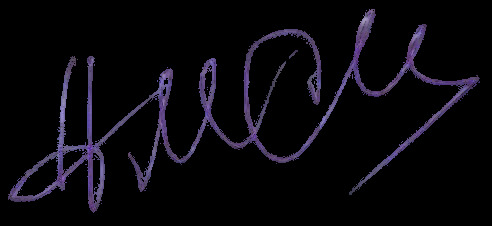
Signature of: alakbar mammadov